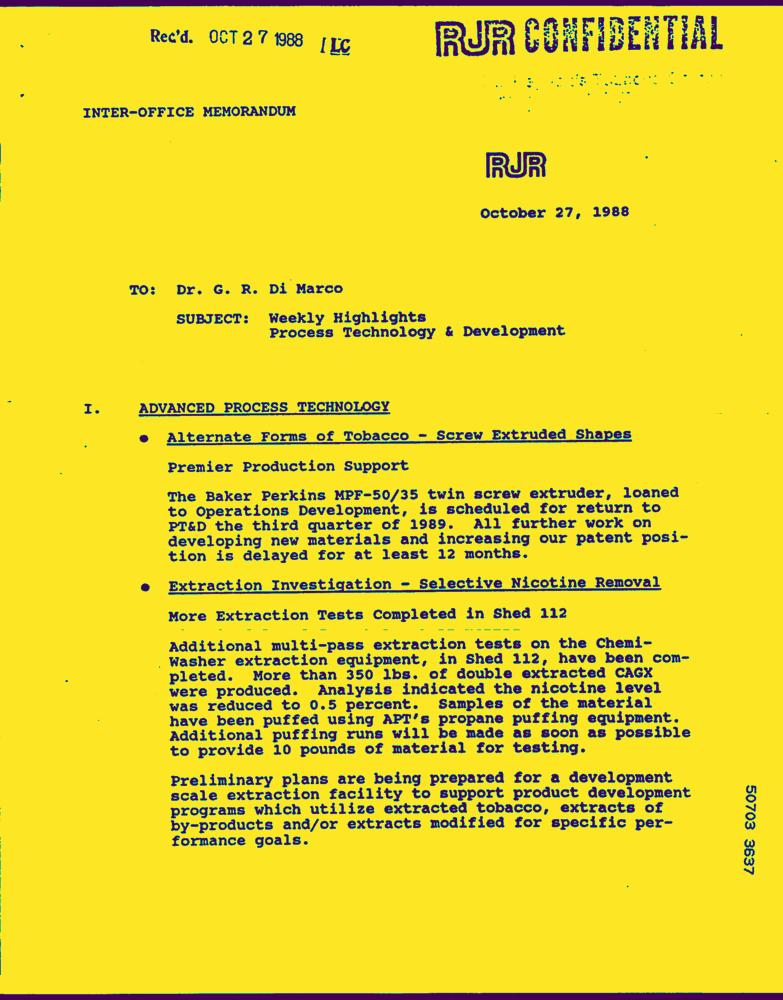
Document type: Letter-Doc